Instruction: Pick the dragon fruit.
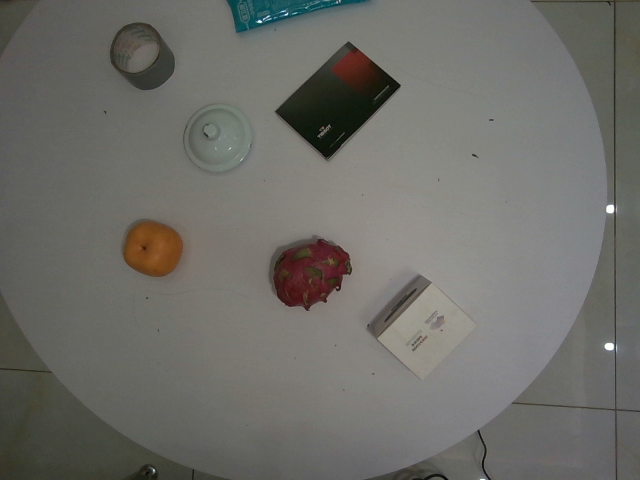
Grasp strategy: vertical